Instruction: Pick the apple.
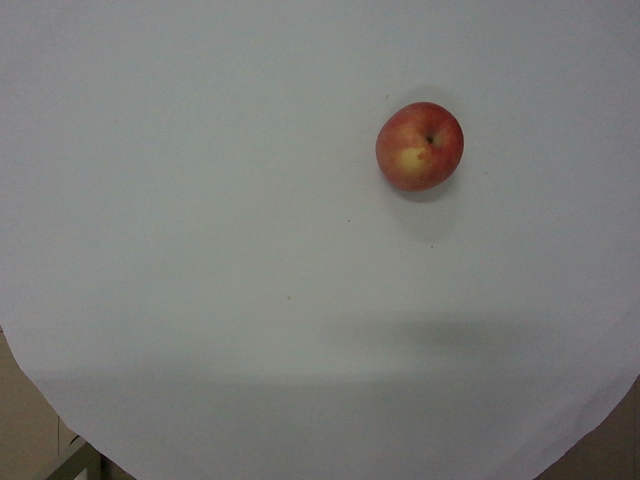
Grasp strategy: vertical